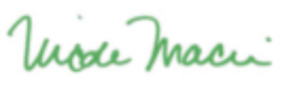
Signature of: nicole macri